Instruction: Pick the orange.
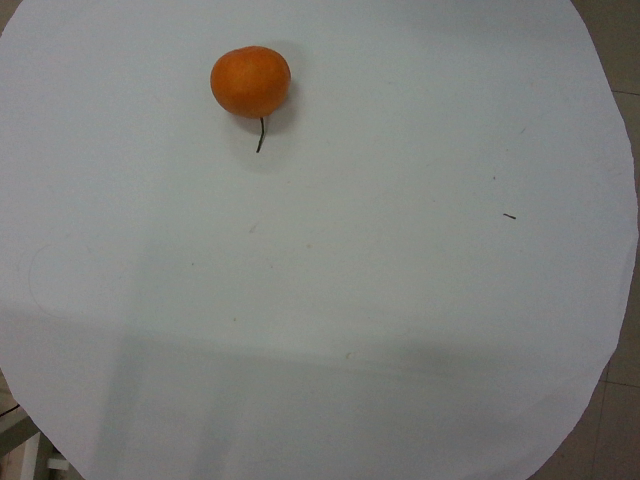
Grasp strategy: vertical